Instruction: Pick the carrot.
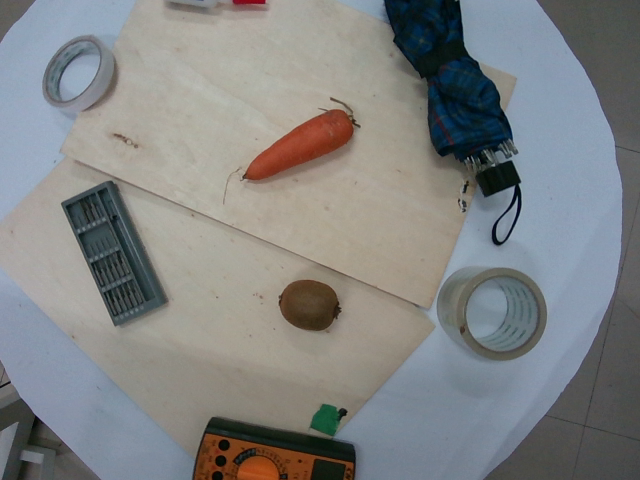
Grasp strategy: vertical